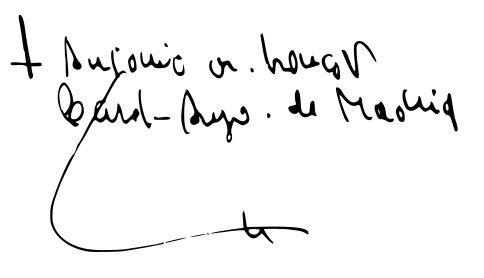
Signature of: antonio maría rouco varela